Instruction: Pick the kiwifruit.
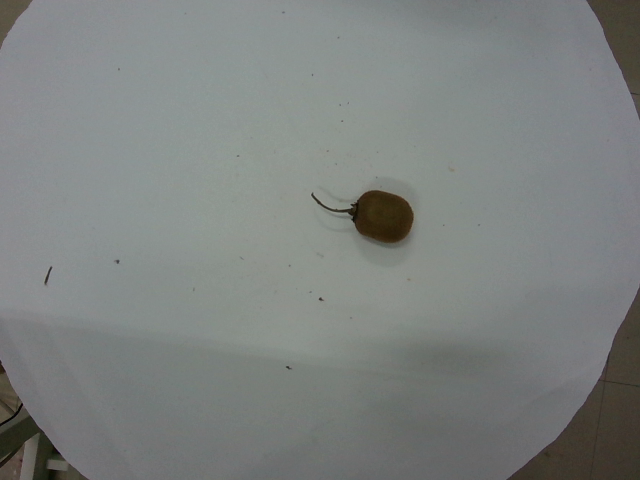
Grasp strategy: vertical